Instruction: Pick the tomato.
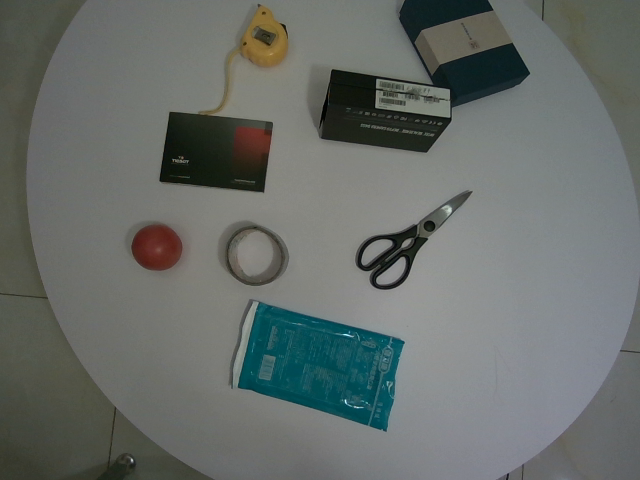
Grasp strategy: vertical